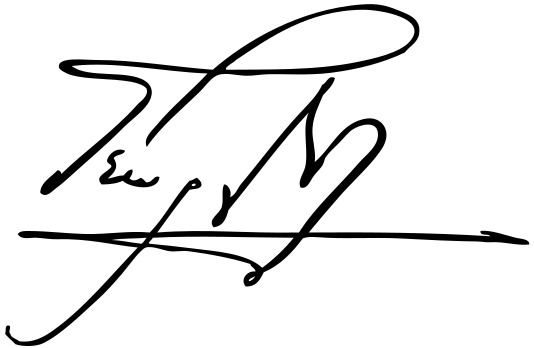
Signature of: george i of greece